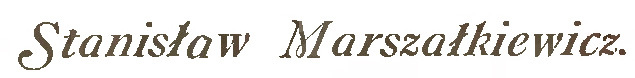
Signature of: stanisław marszałkiewicz